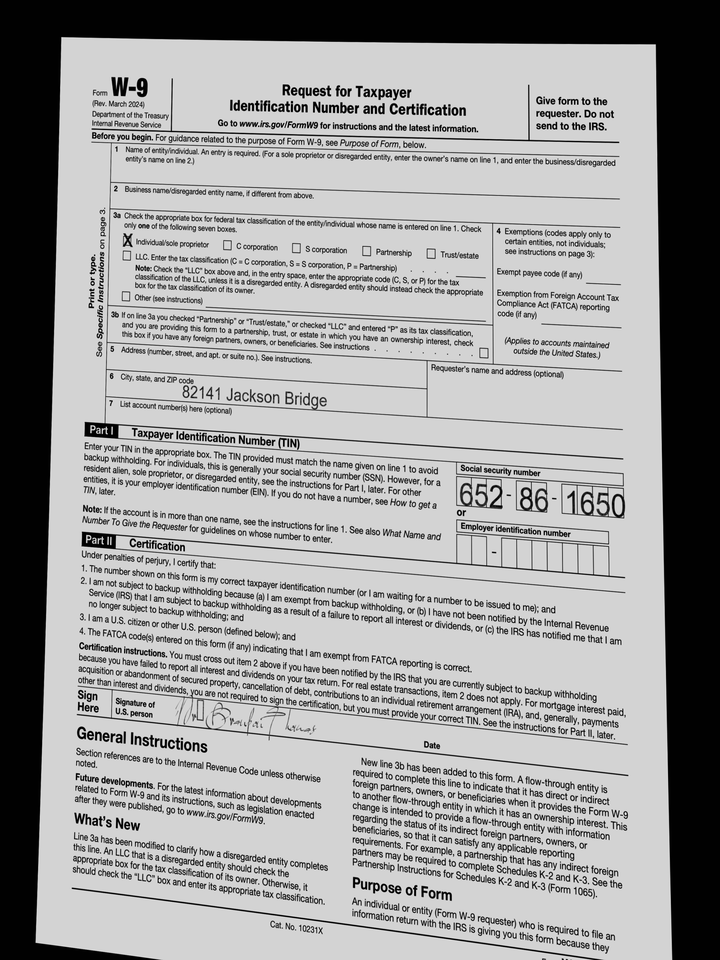
adr1: 82141 Jackson Bridge
cbx: yes
ssn: 652861650